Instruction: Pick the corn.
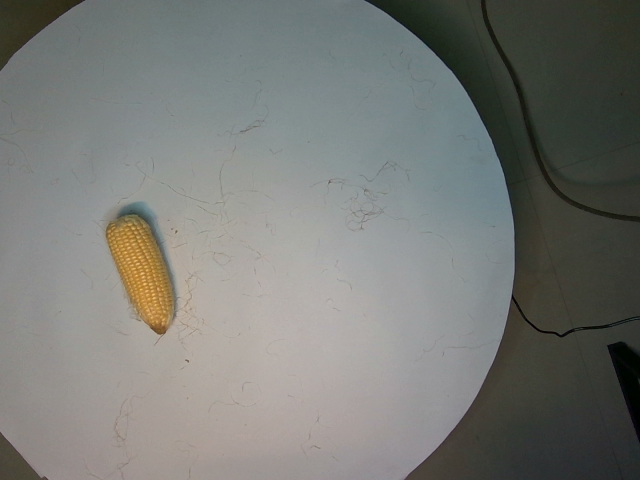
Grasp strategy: vertical